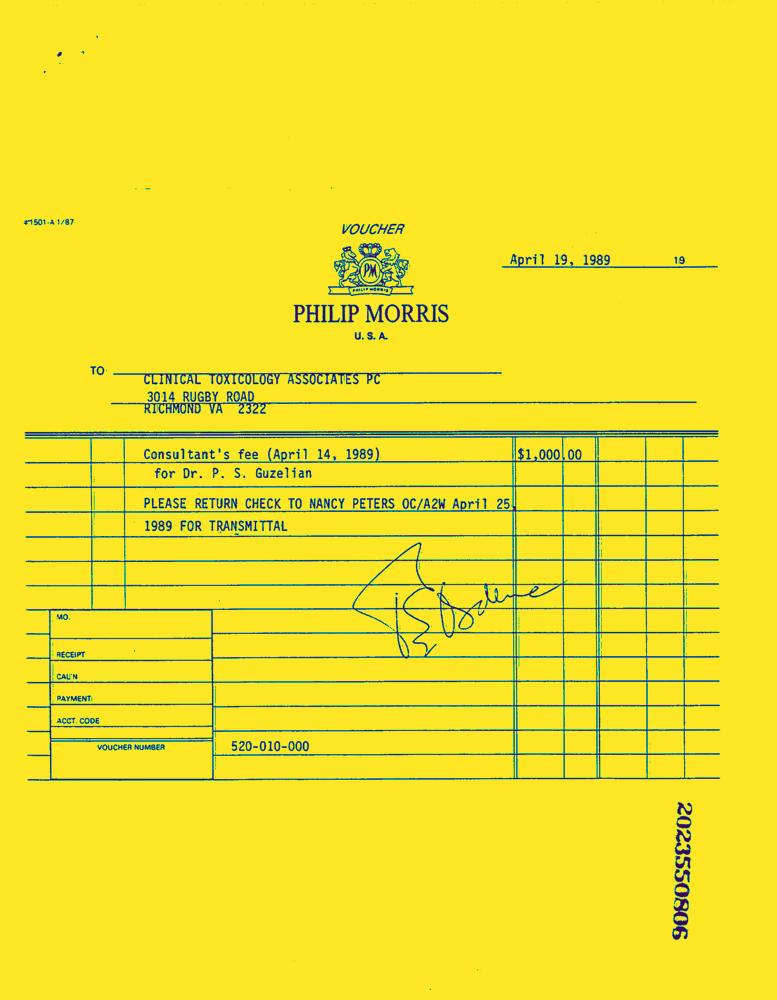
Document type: Invoice-Doc